Question: What is the suspected problem?
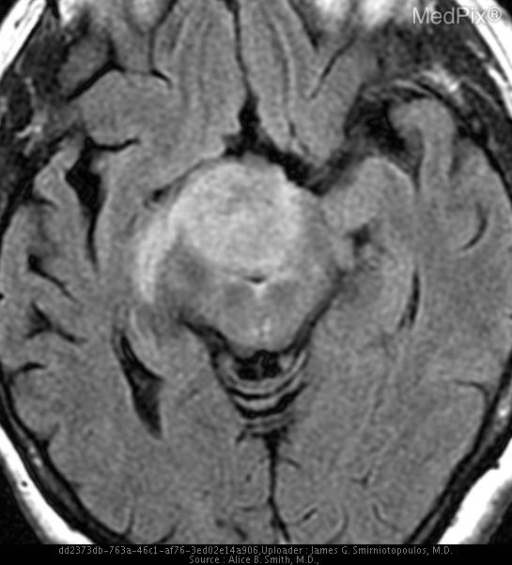
Answer: The findings suggest Relatively homogeneous mass in the region of third ventricle and hypothalamus. Abnormal signal in the interpedunclular cister and extending toward the right.. The patient might have a history of 46 y.o. woman with progressive headache over several months..